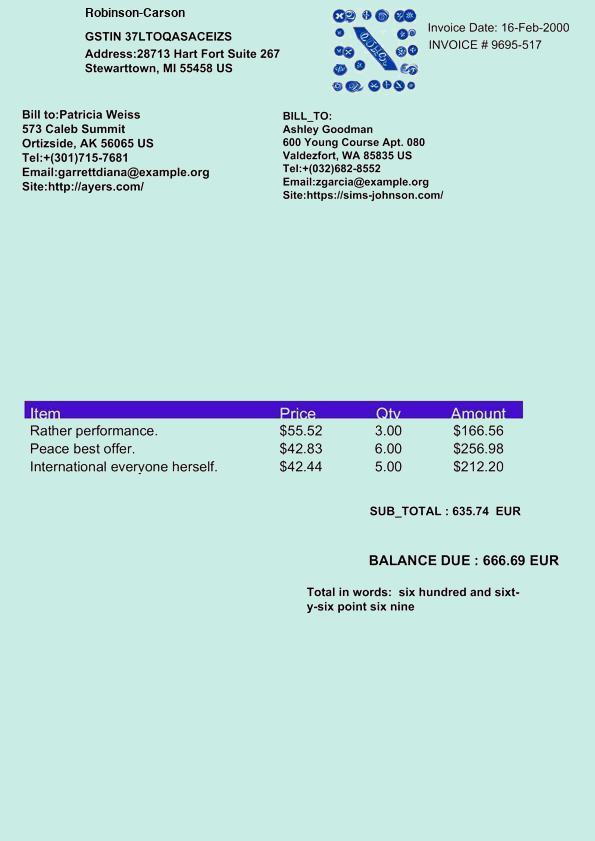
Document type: Invoice